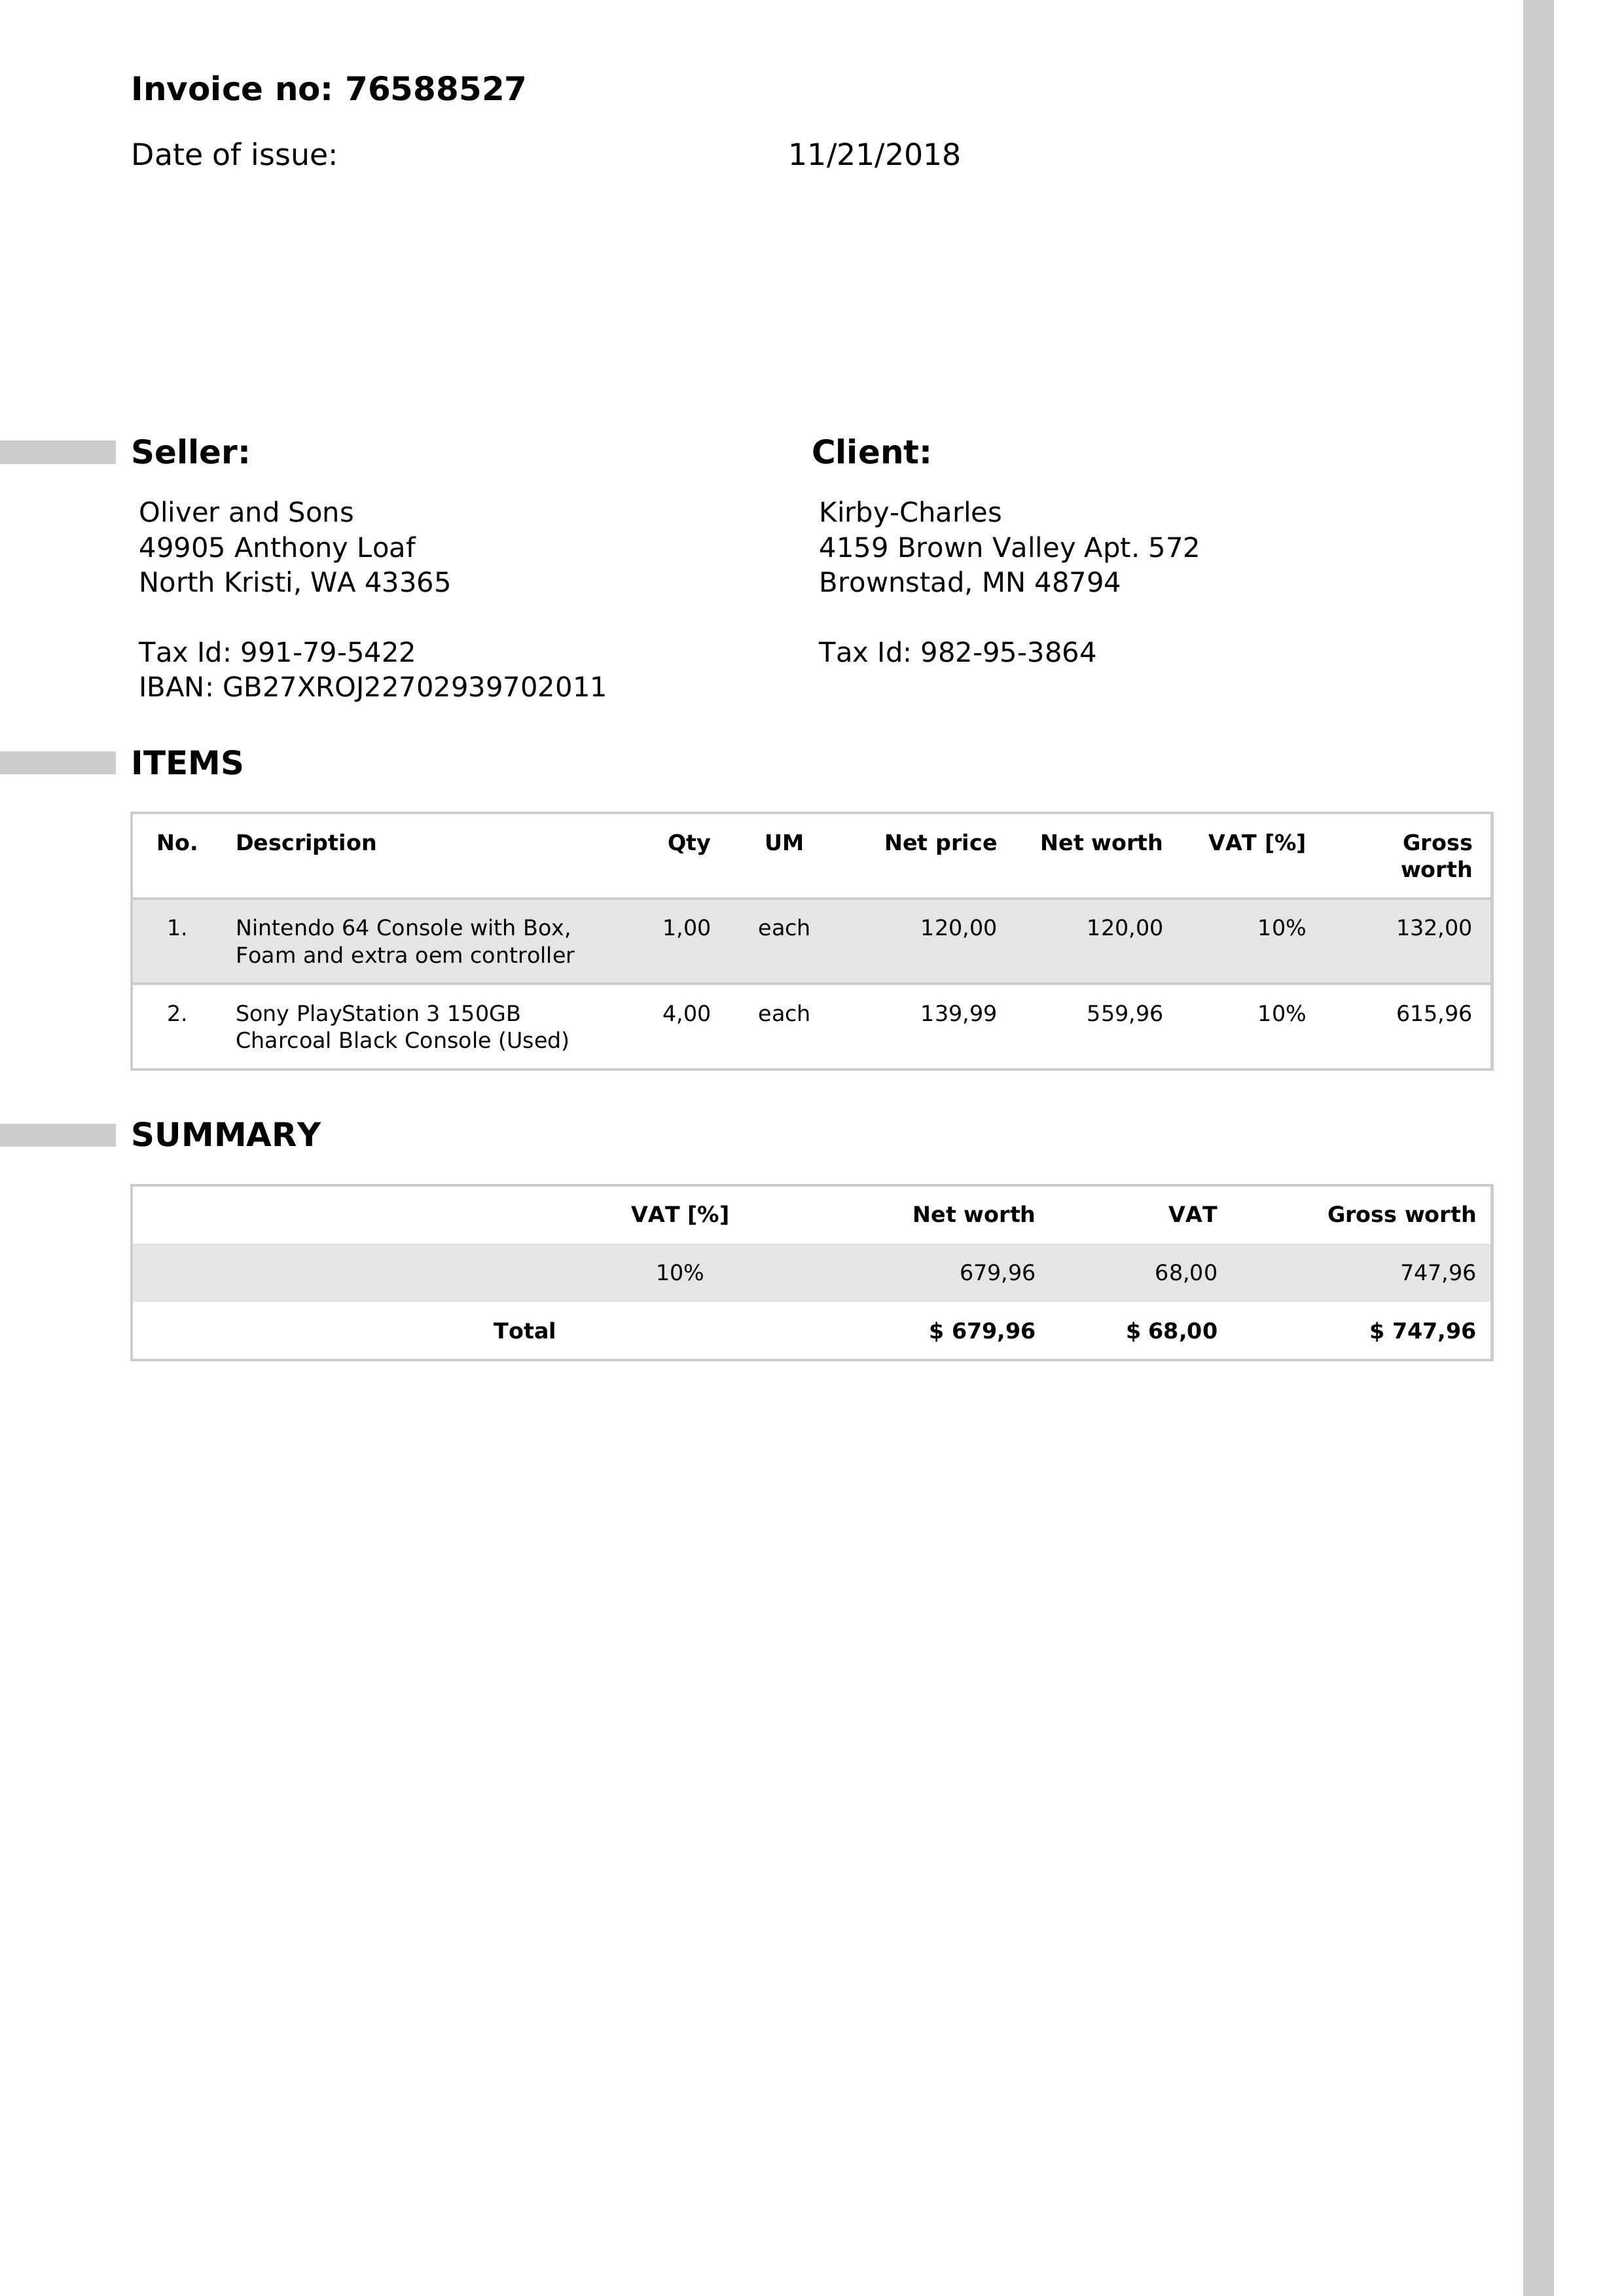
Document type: Invoice